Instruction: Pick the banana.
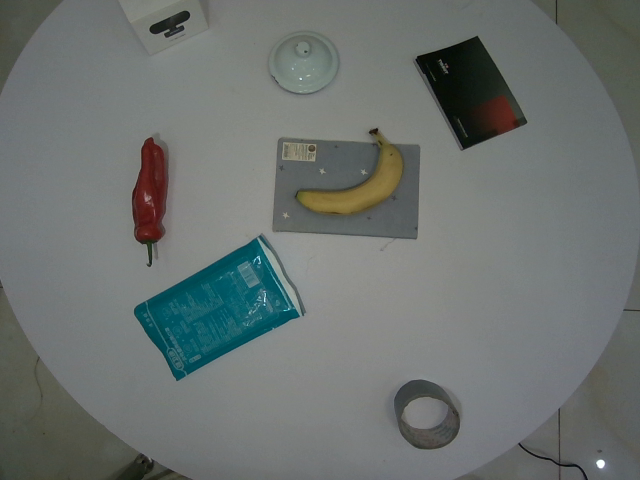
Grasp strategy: vertical